Question: How is the history relevant to the case?
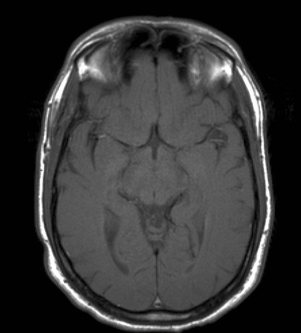
Answer: The patient's history of 42 y.o. combat fighter pilot c/o "blind spot" - sudden onset  six days ago and lasted about four hours.  Previous Hx of a similar episode several years ago. is key in understanding the case.